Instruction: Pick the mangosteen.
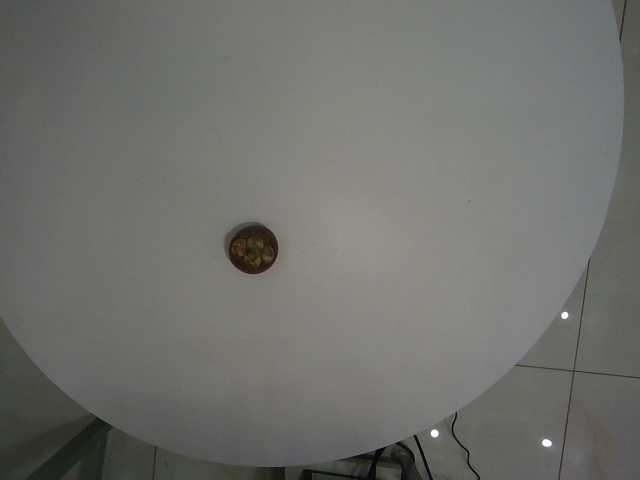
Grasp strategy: vertical